Question: What appears to be the issue?
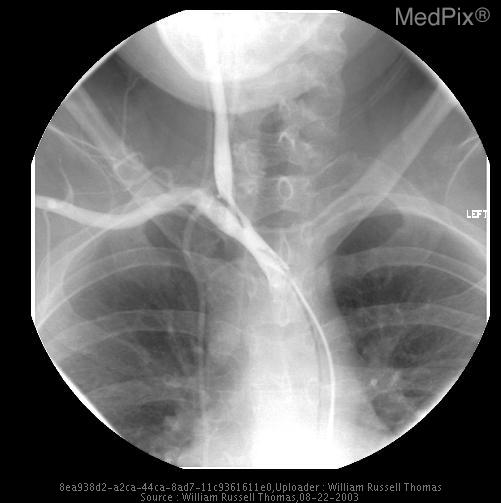
Answer: The findings suggest ABDOMINAL AORTA:  There is narrowing of the abdominal aorta, both above and below the renal arteries.  The superior mesenteric artery is occluded at its origin, and not seen on the lateral view.  There is a large Arc of Riolan from the IMA, which reconstitutes the SMA distribution.  The celiac axis is patent, however, there is a 50% stenosis at the origin.  There are single renal arteries bilaterally, both of which demonstrate stenoses.  On the right, there is a long segment stenosis with approximately 50% narrowing.  On the left, there is 60% to 70% stenosis at the origin of the vessel, extending to an early bifurcation, with an early upper pole branch.  This is also stenotic at its origin.. Carotid stenosis. The patient might have a history of 22 y.o. woman with hypertension..